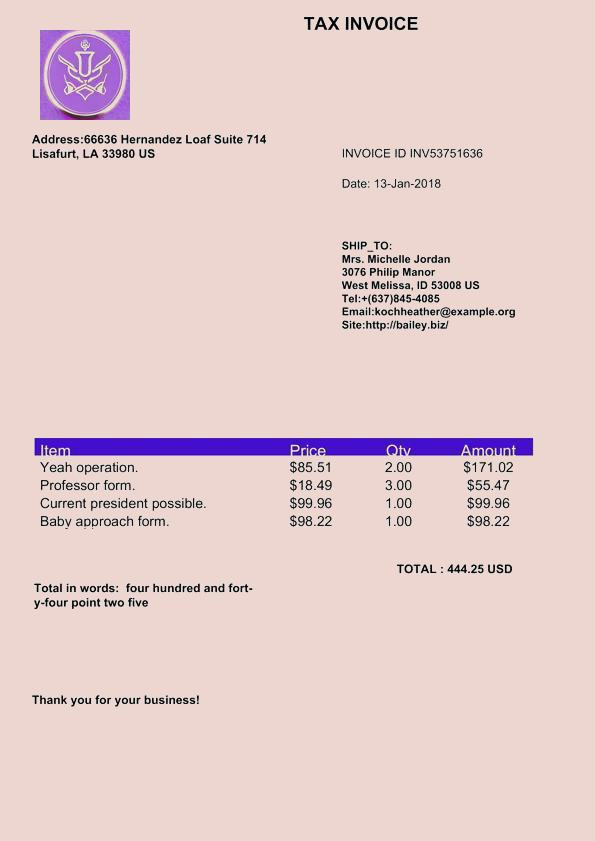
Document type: Invoice